Question: What is the estimated tax bill amount according to the document?
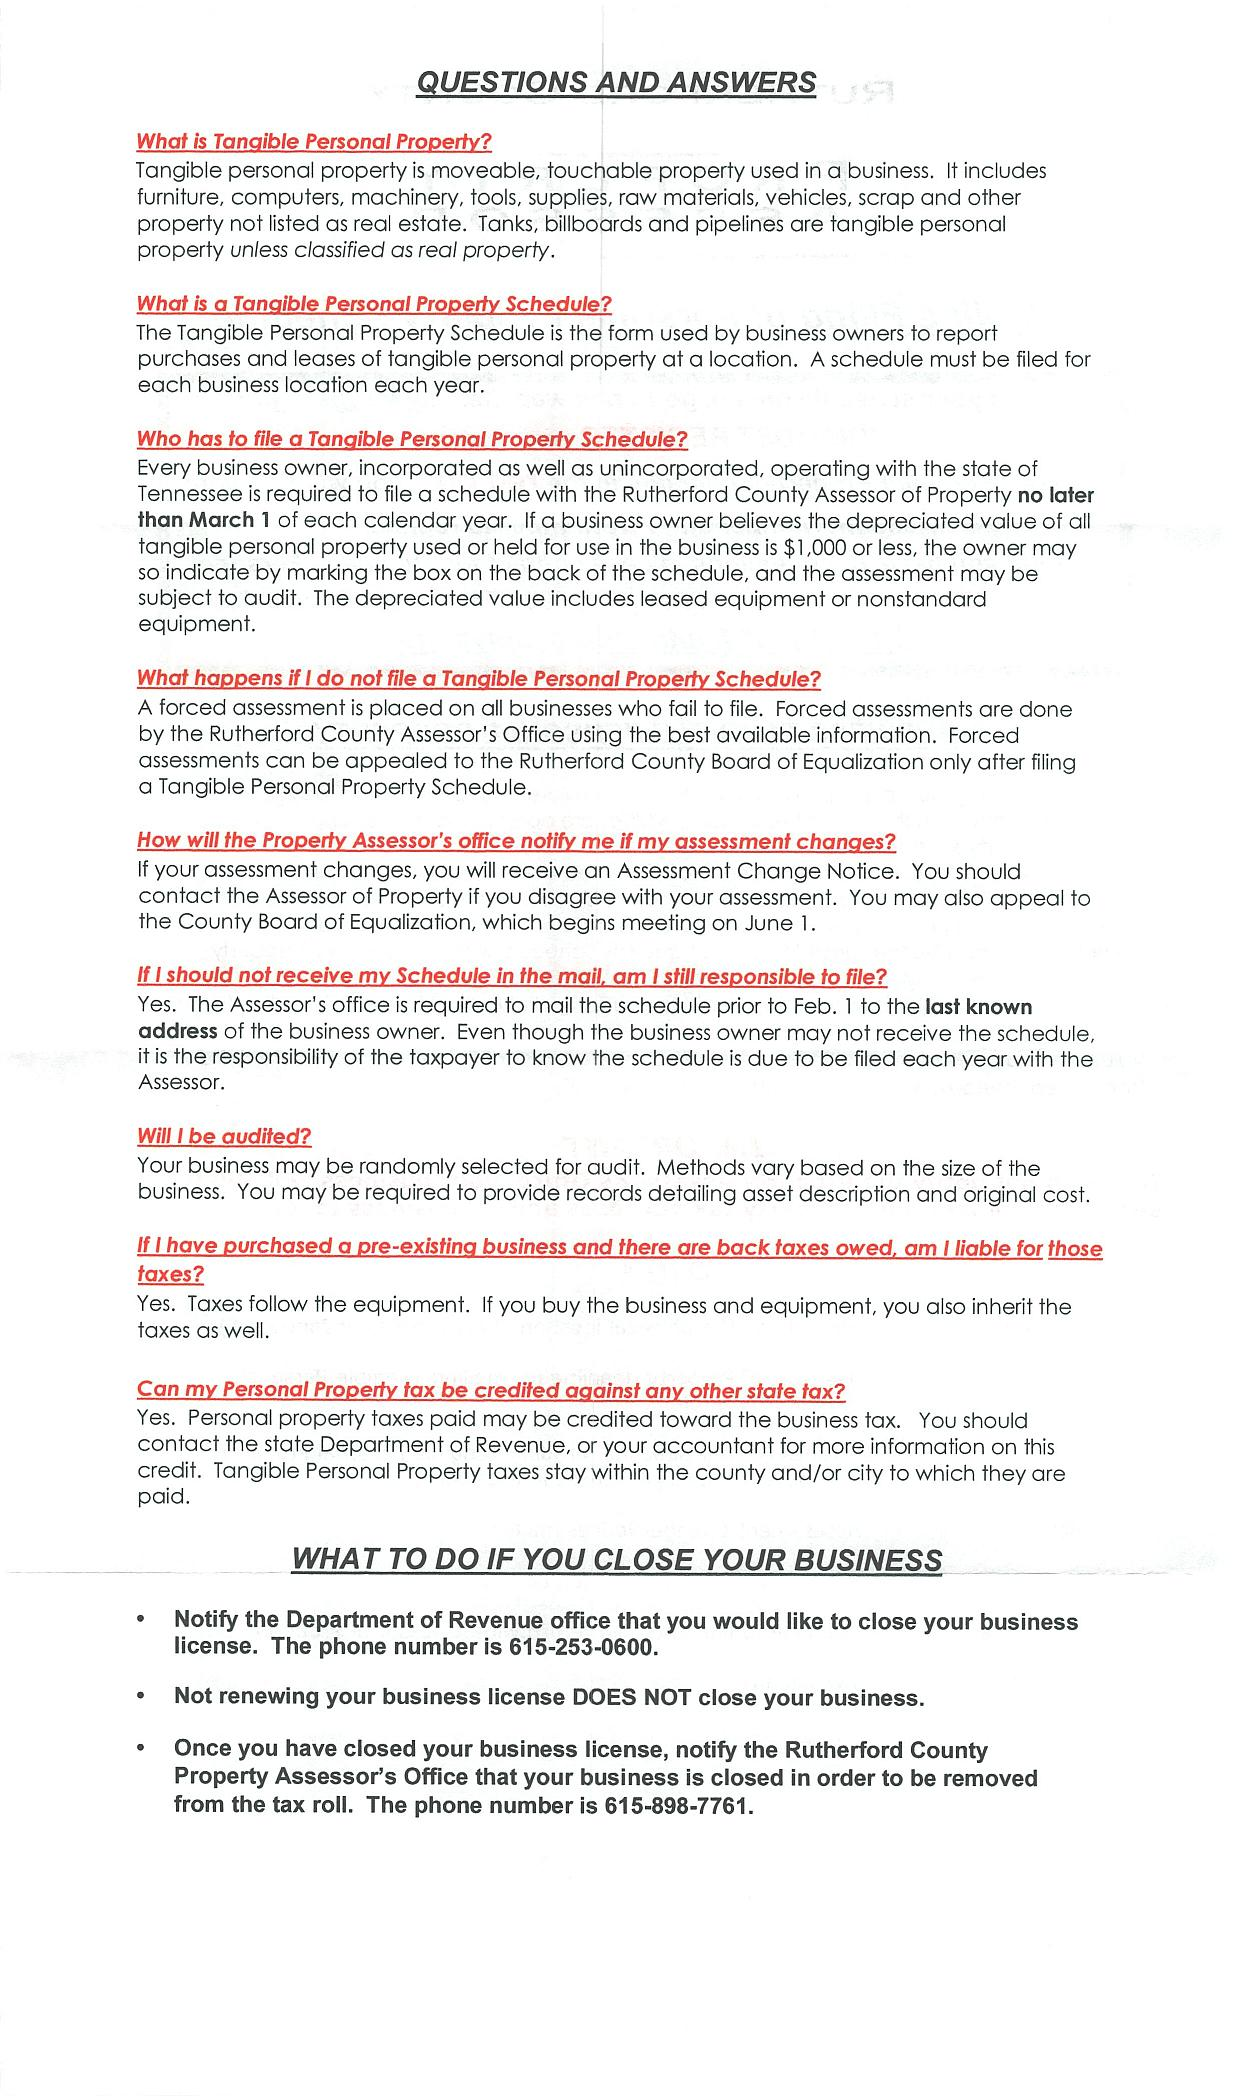
Answer: "$1,000 or less"